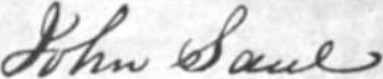
Signature of: john hennessy saul